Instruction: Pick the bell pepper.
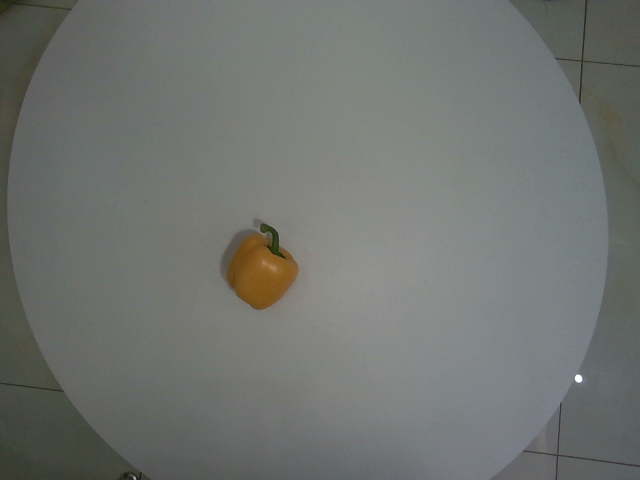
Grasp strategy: vertical